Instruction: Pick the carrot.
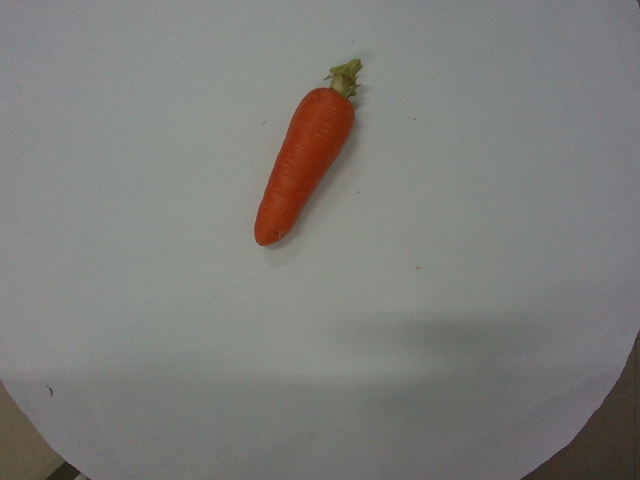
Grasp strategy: vertical